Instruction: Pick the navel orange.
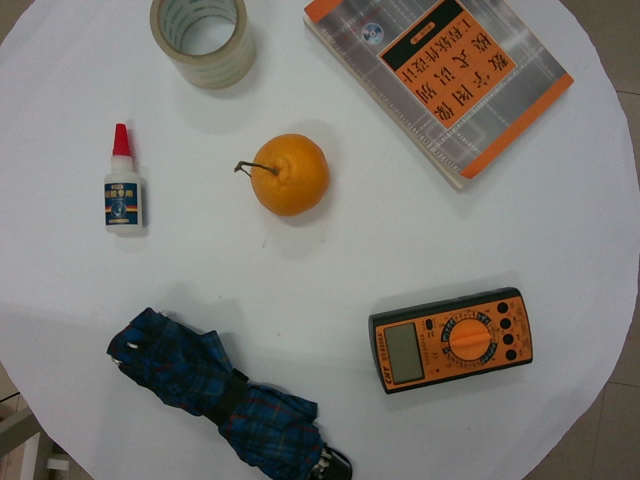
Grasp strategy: vertical